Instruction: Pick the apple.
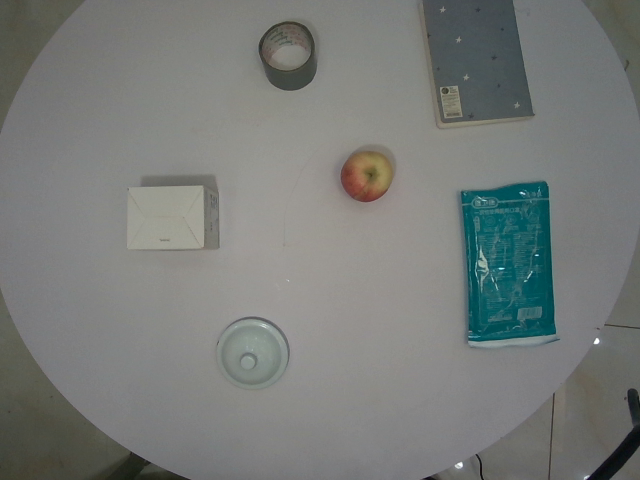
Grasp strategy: vertical